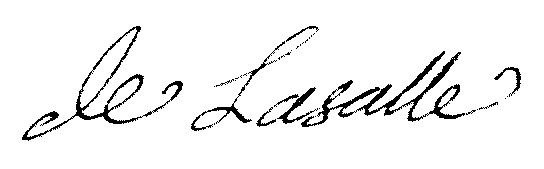
Signature of: françois joseph de lasalle de roquefort de sarraziet